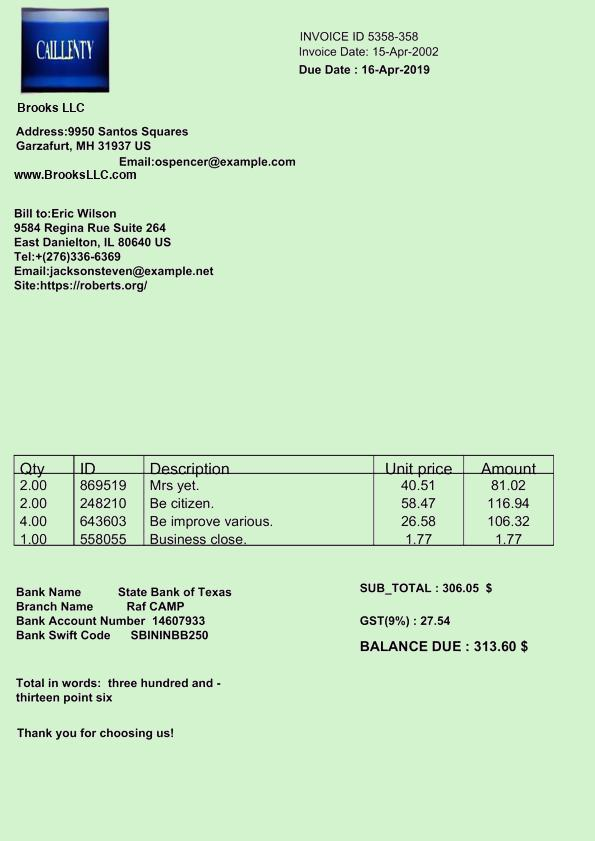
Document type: Invoice